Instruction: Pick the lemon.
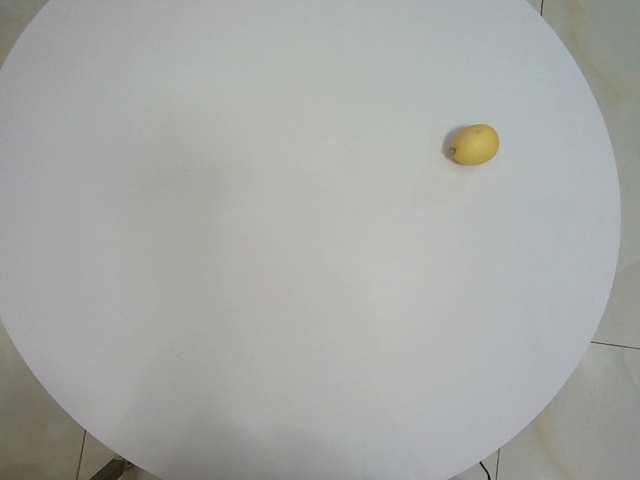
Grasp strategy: vertical